Question: What type of tax is indicated in the document, personal property or real estate?
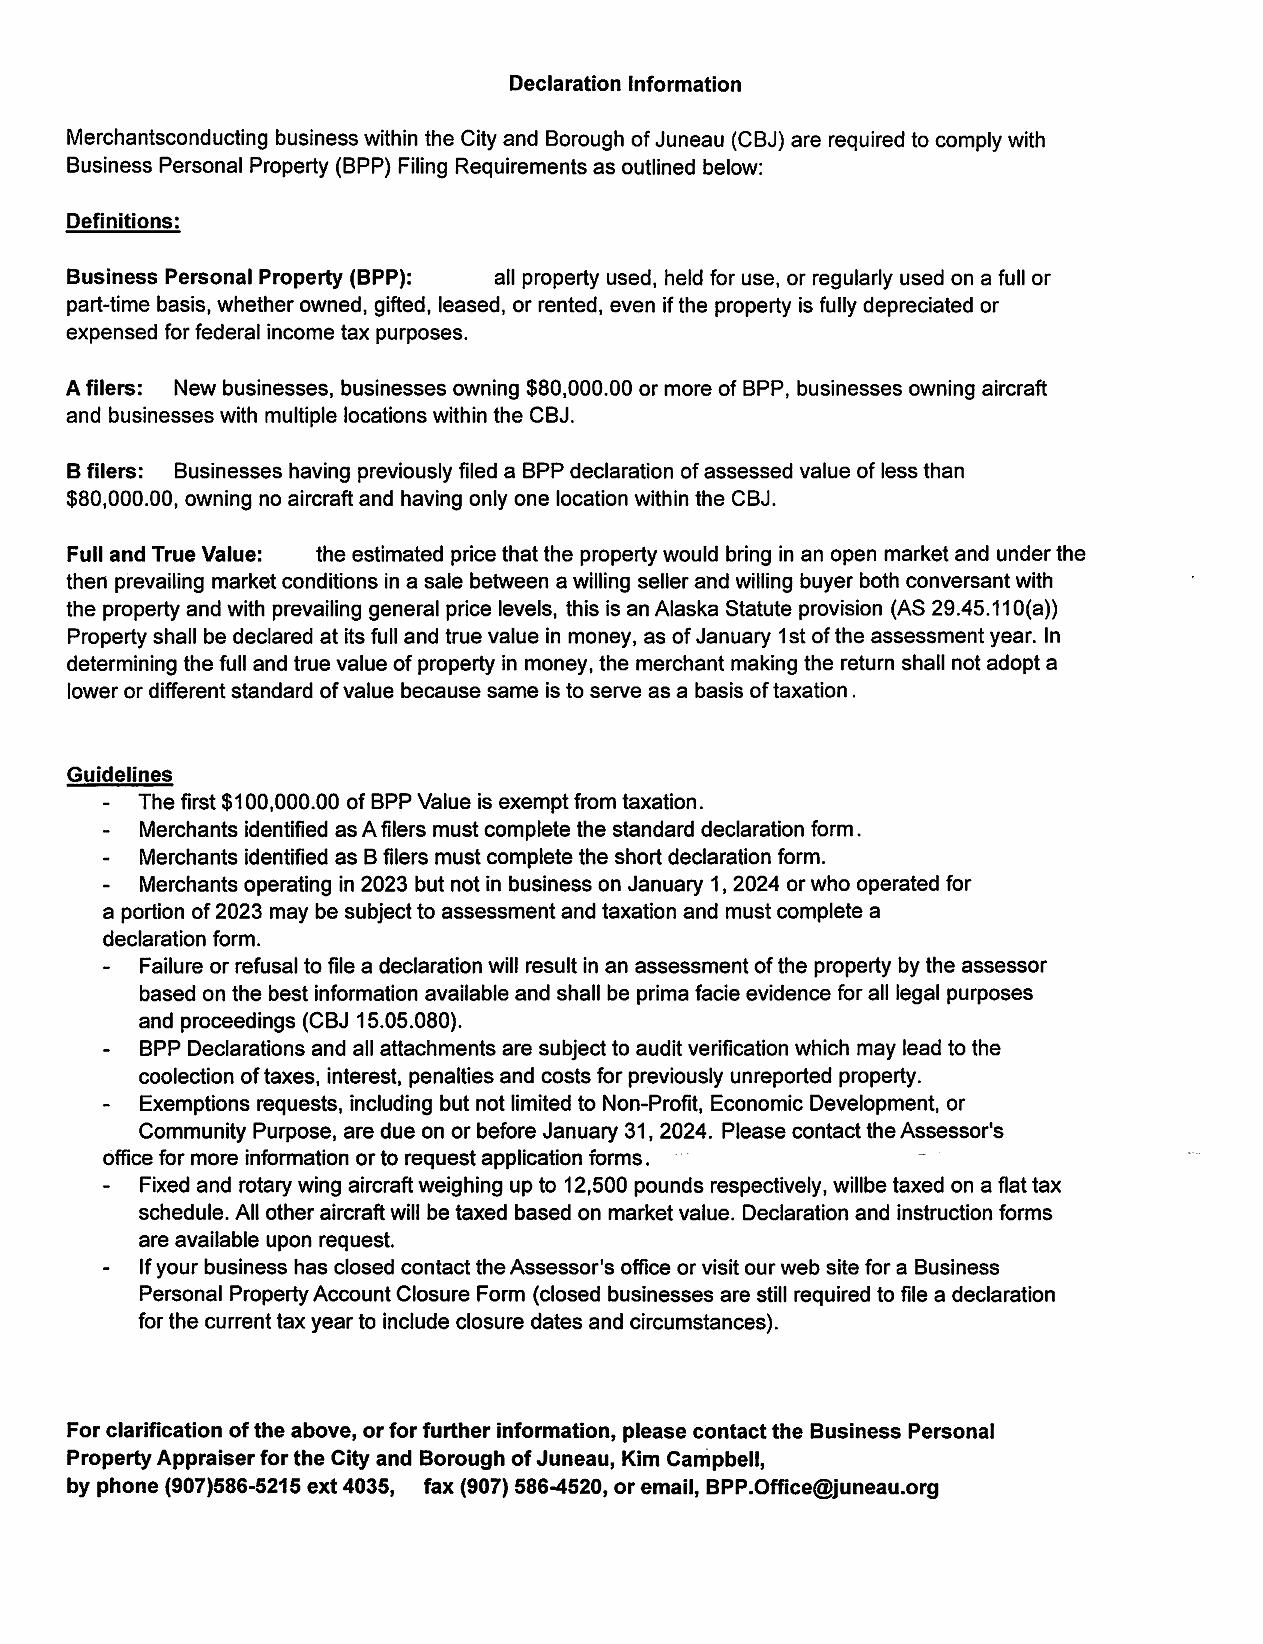
Answer: "Business Personal Property (BPP)"